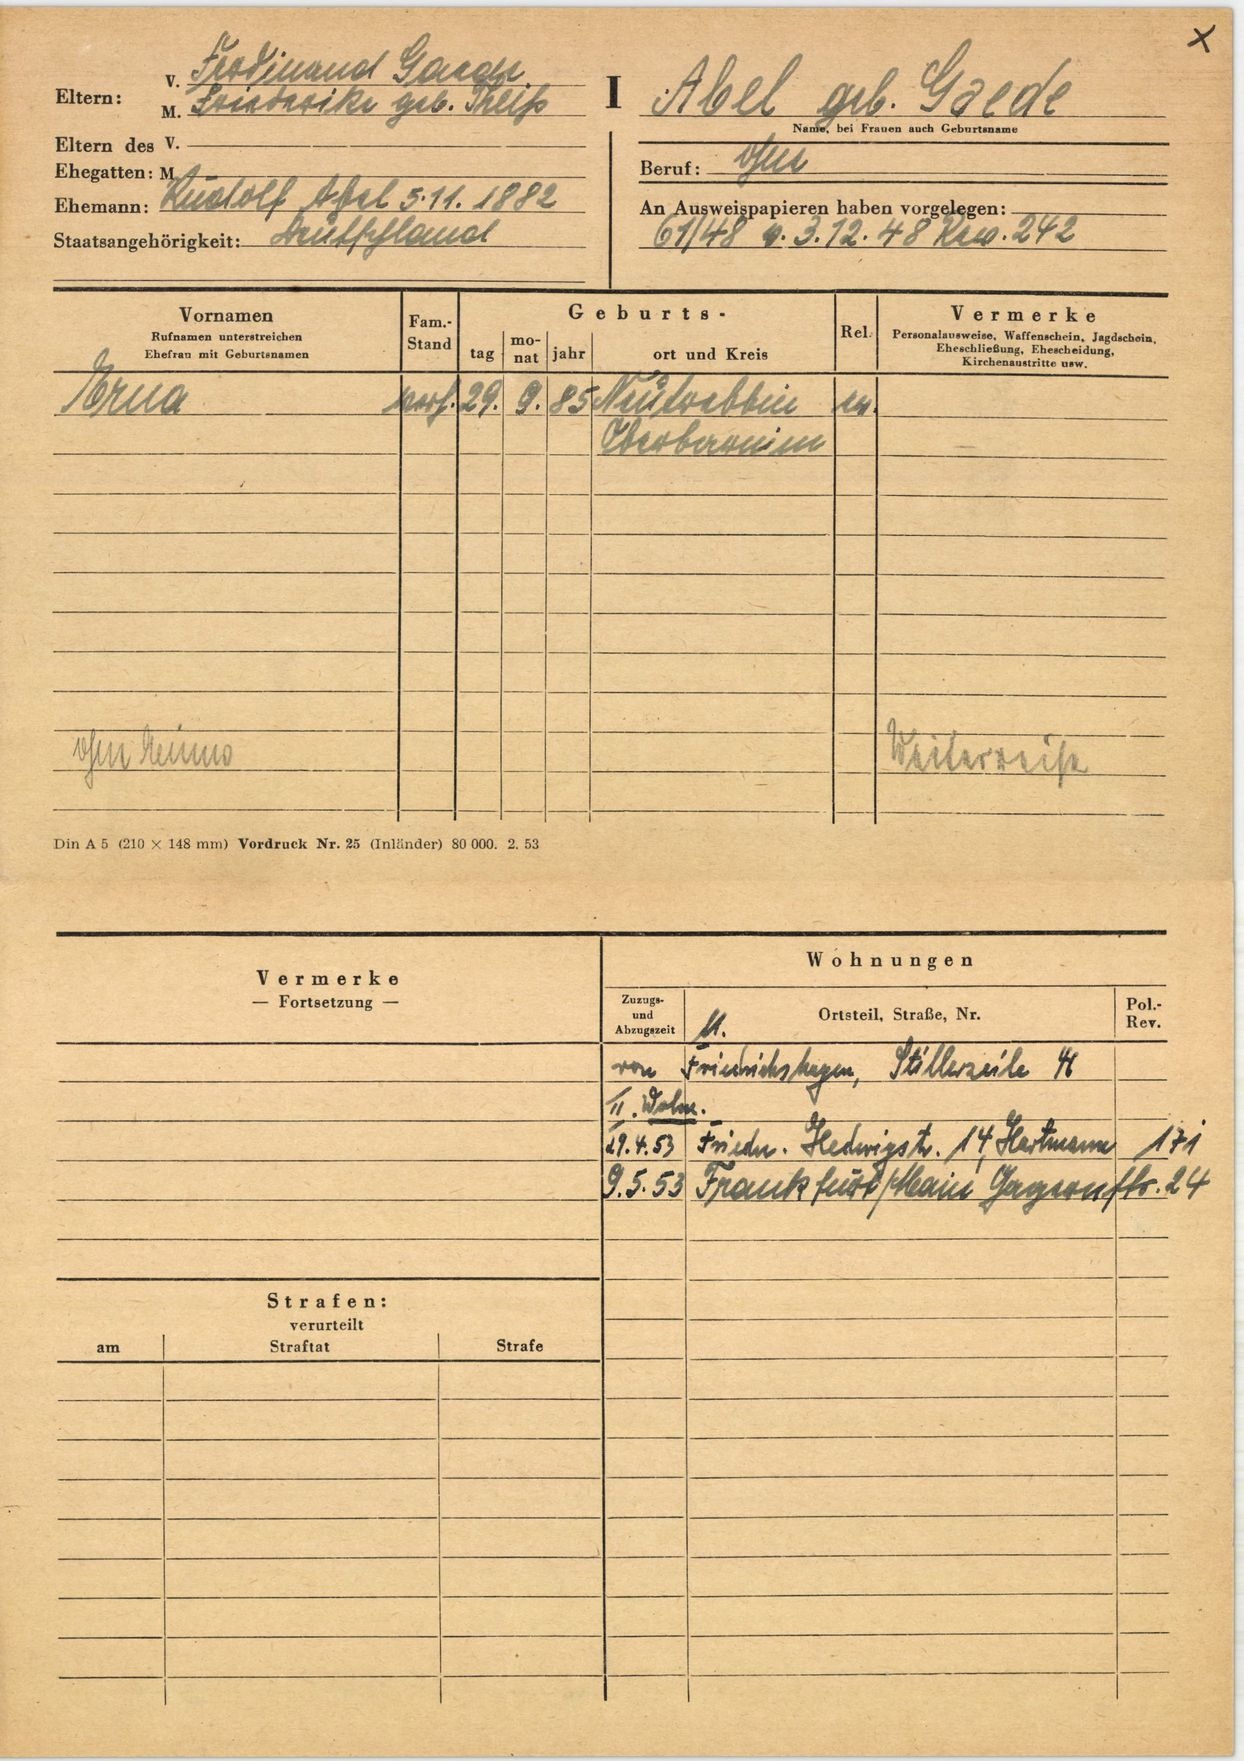
Abel geb. Gaede